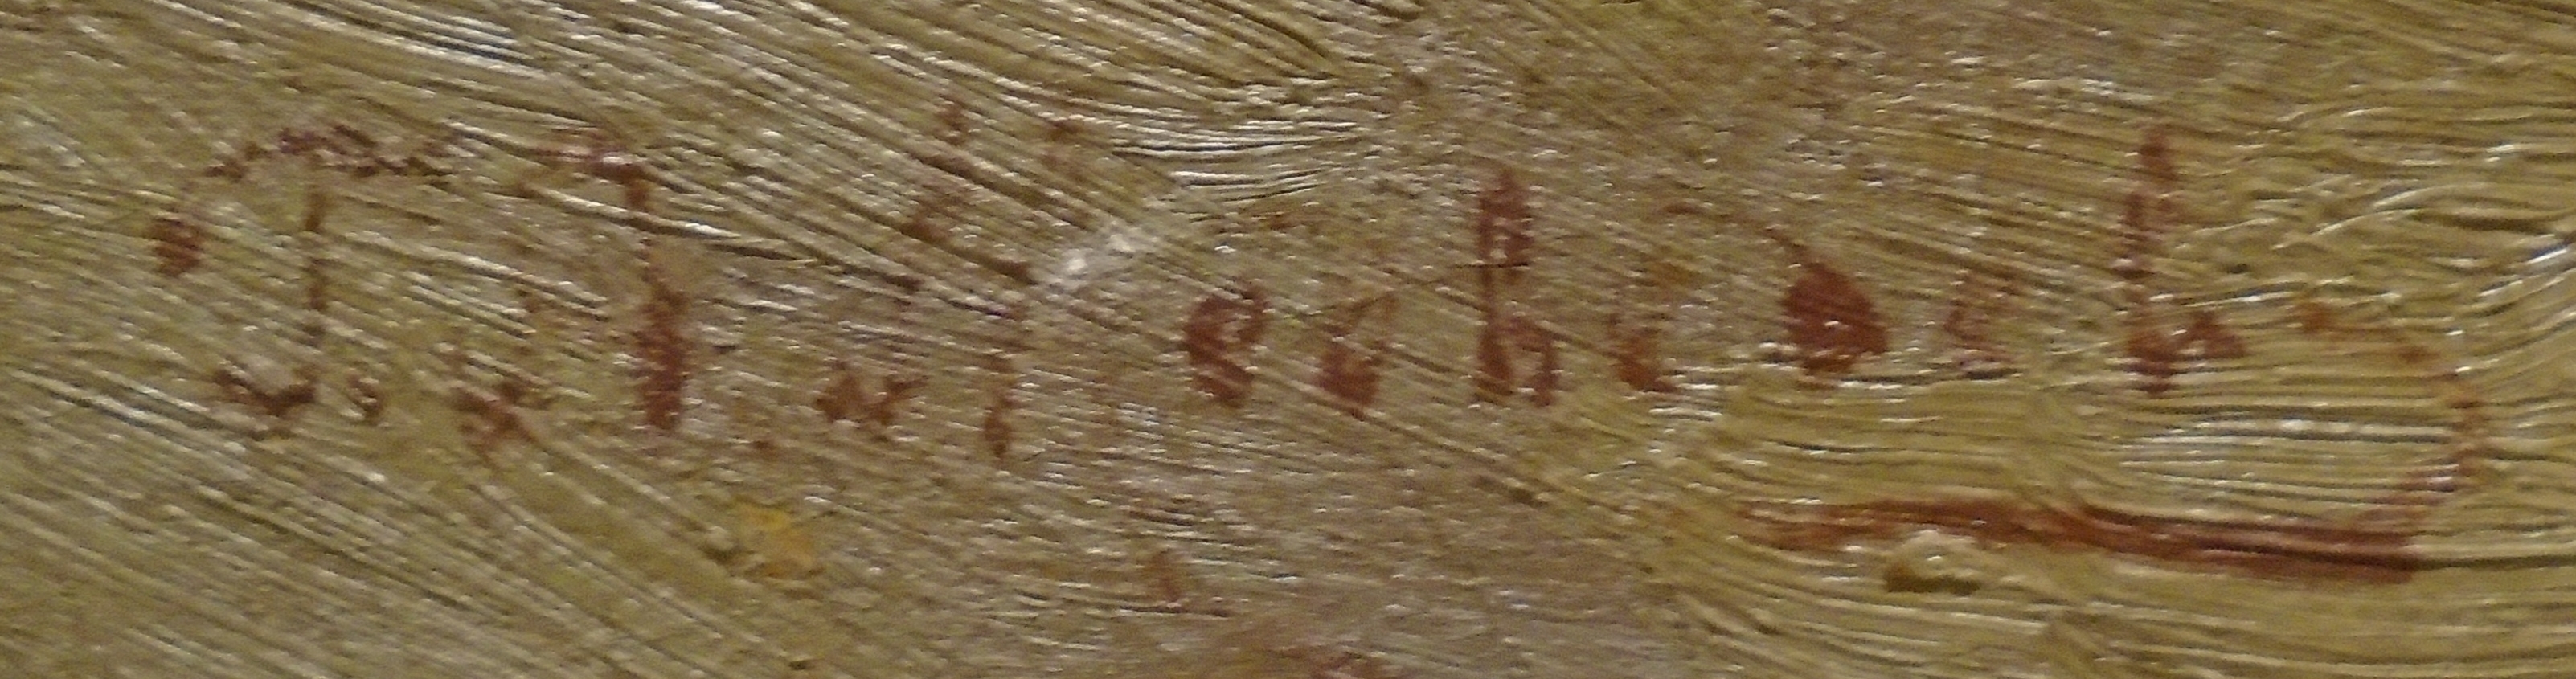
Signature of: grigory antonovich medvedev